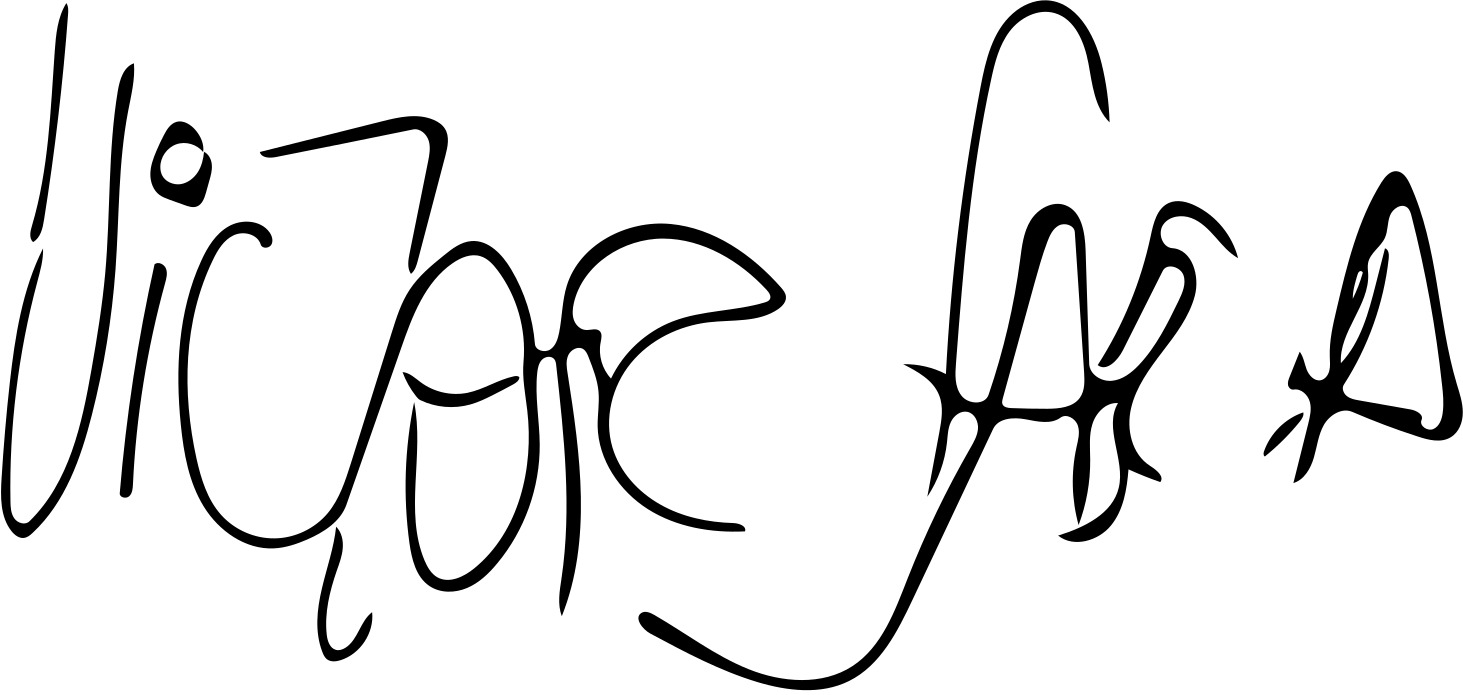
Signature of: víctor jara